Question: What could the diagnosis suggest?
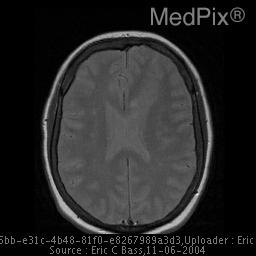
Answer: The possible diagnosis includes Heterotopia
Neoplasm.